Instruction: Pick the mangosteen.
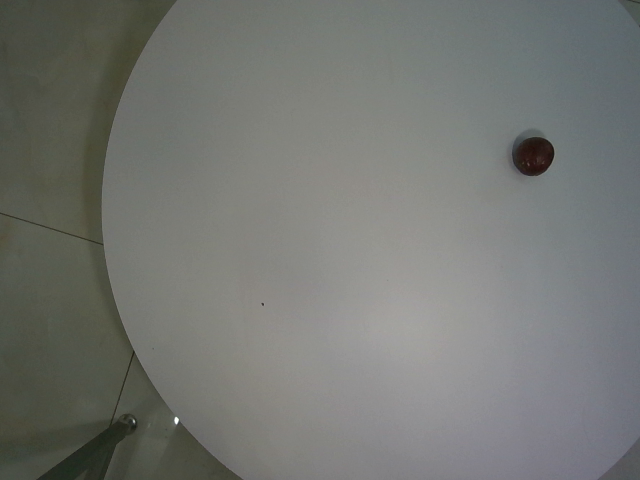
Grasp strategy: vertical